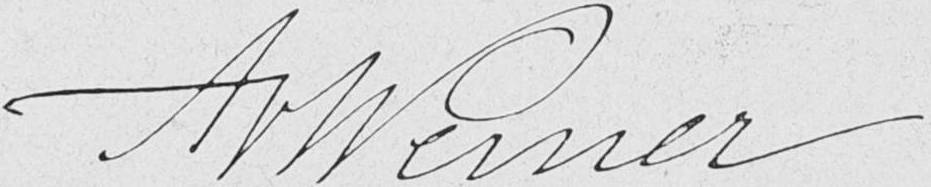
Signature of: anton von werner